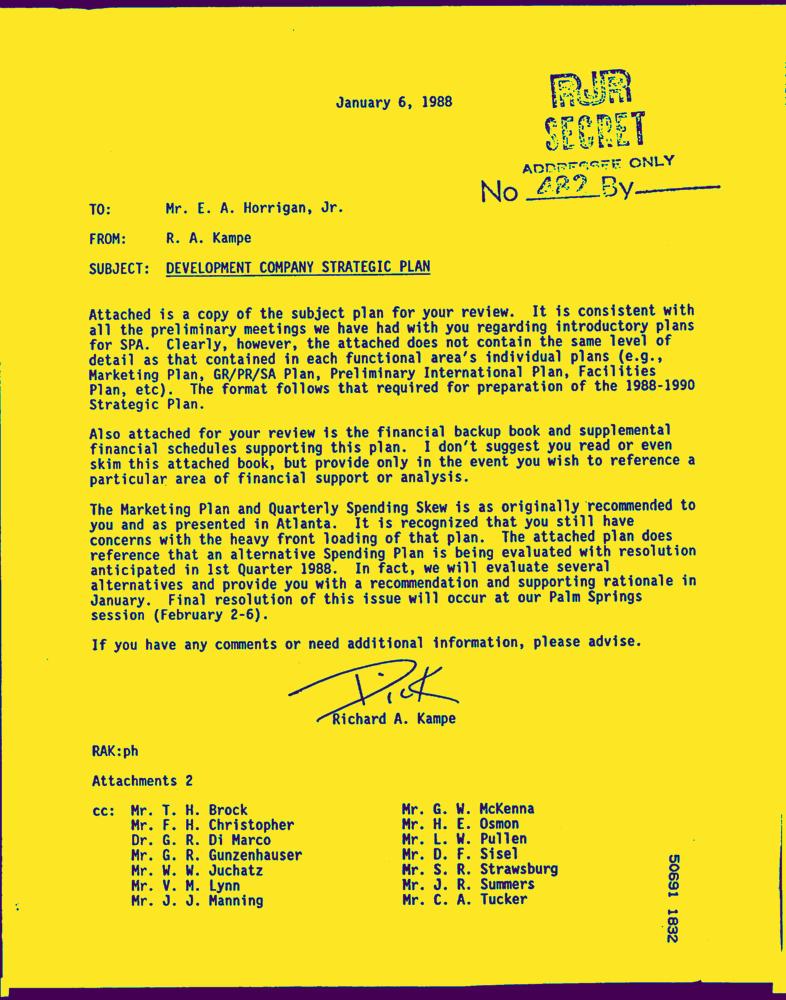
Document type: Letter-Doc